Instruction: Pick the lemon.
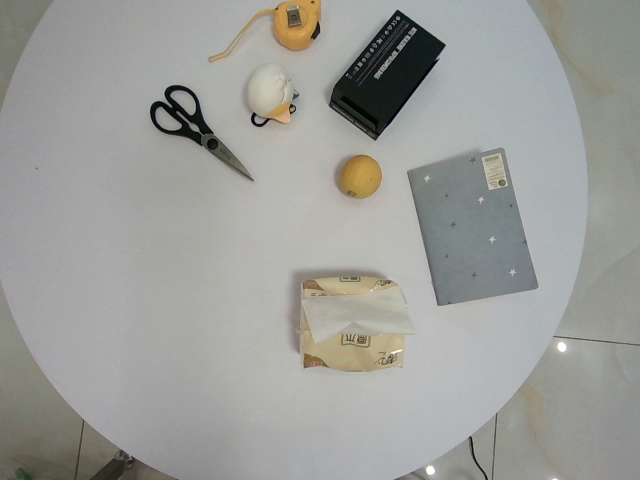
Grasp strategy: vertical